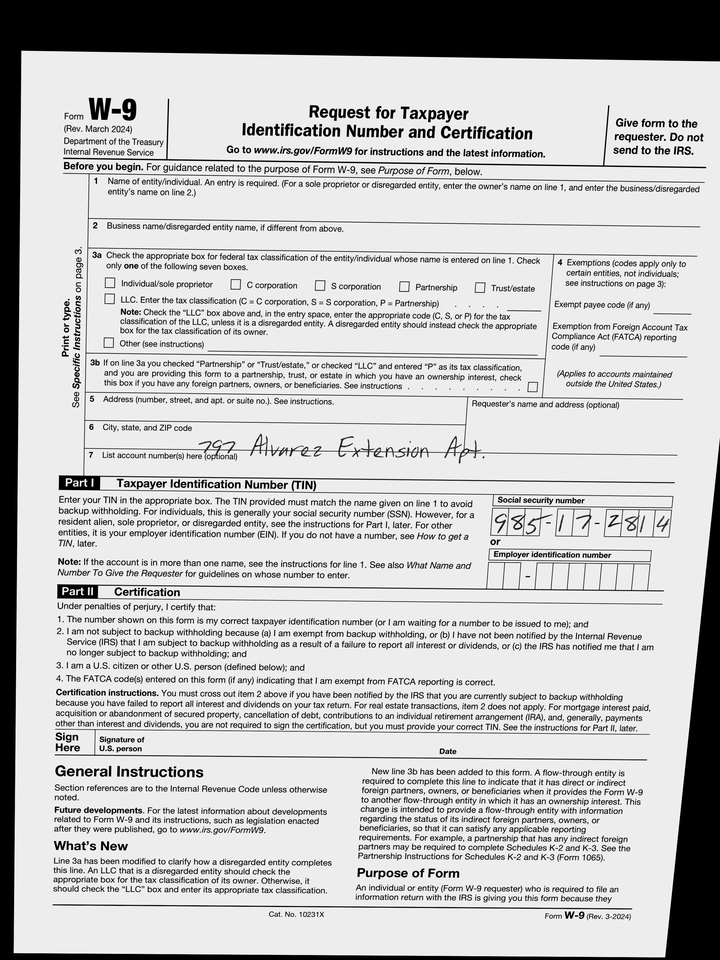
adr1: 797 Alvarez Extension Apt. 846
cbx: no
ssn: 985172814